Question: How does the patient history play a role?
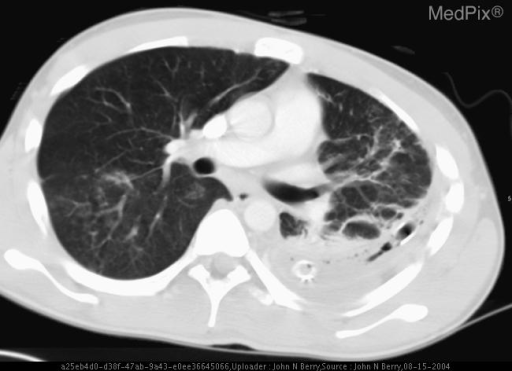
Answer: The patient's history of 19 y/o male s/p facial and upper body burns without inhalation injury, history of intubation, mechanical ventilation, and multi-organism pneumonia with recurrent left-sided effusions requiring drainage with chest tubes. Extubated, chest tubes removed, and transferred to Ward after initial clinical improvement. Patient complained of being short of breath with exertion after a few days on the Ward. PA and lateral chest radiographs were obtained. is key in understanding the case.